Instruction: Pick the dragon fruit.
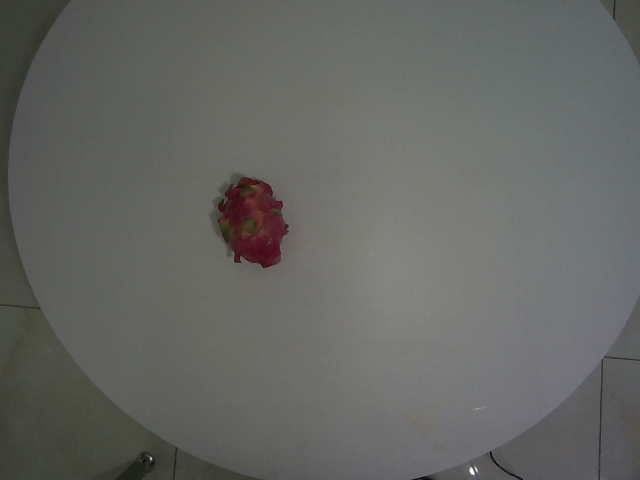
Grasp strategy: vertical